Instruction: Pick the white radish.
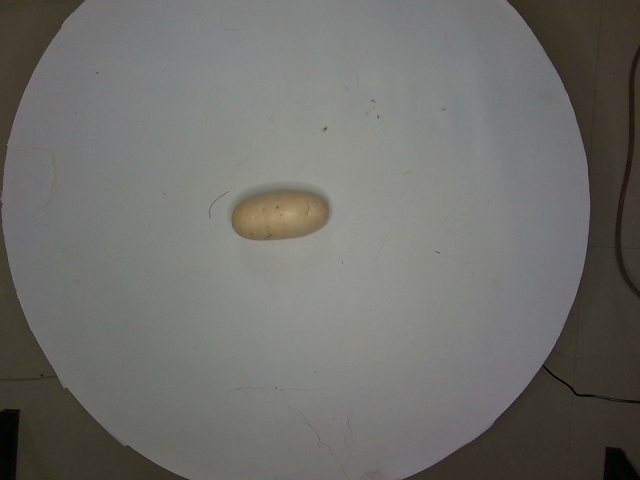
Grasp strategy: vertical